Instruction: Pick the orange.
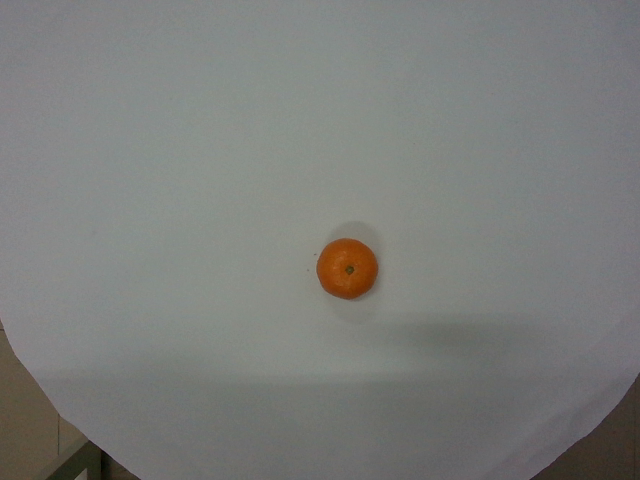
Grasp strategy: vertical